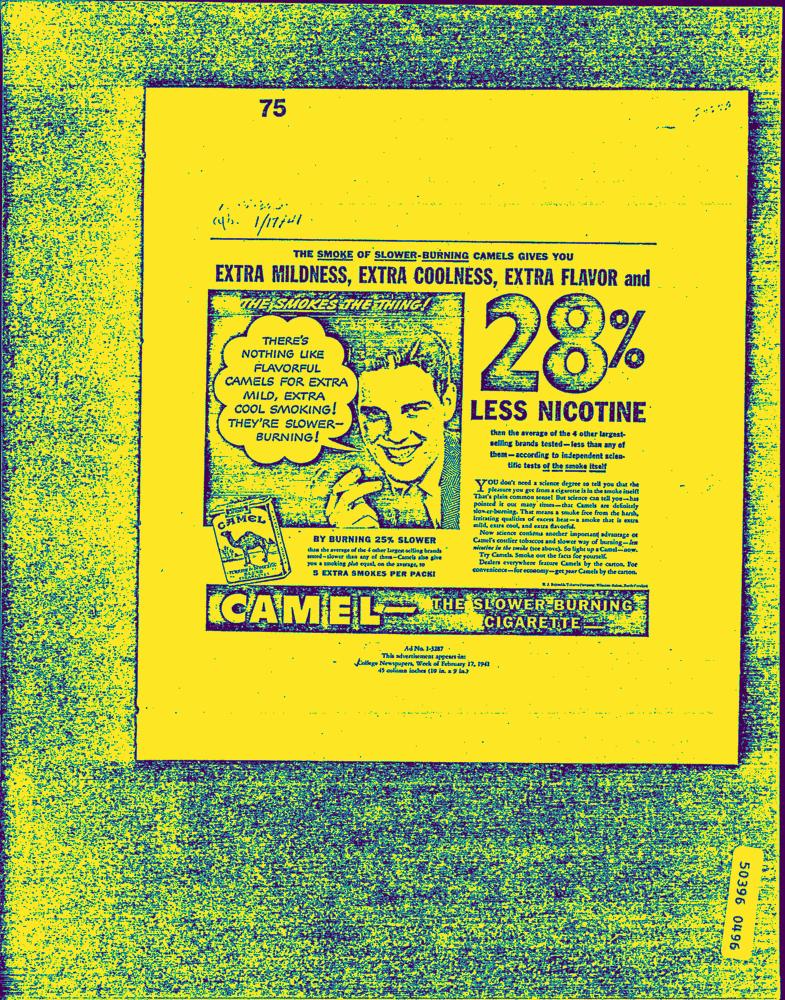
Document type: AD